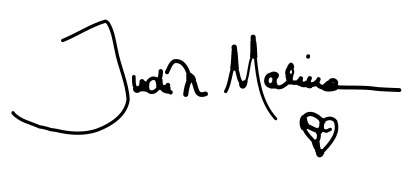
Signature of: judith malina